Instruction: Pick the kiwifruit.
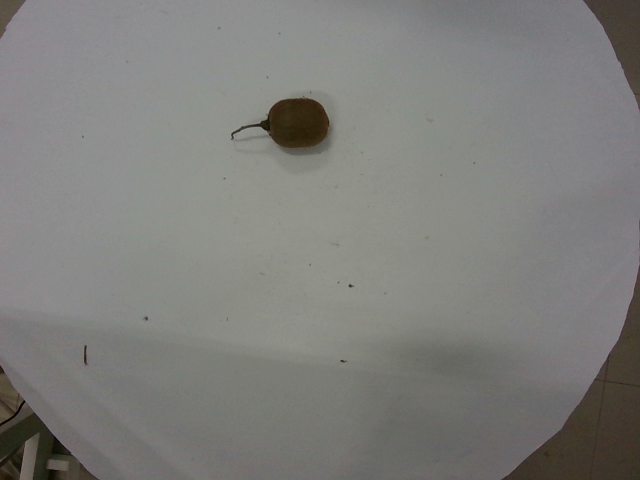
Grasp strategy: vertical